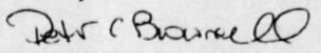
Signature of: peter c brownell